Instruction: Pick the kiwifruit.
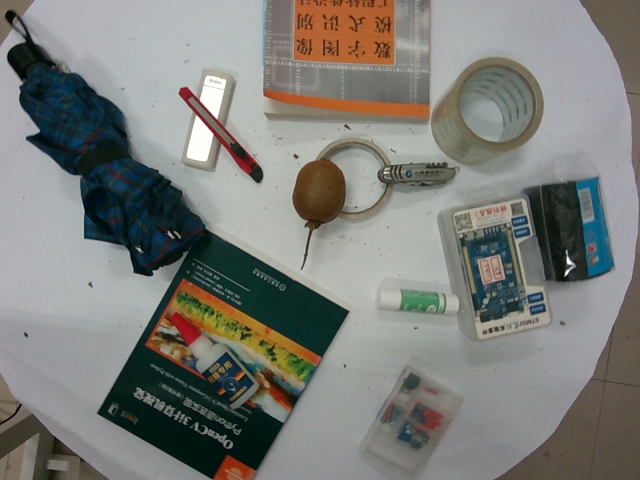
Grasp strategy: vertical